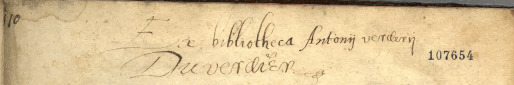
Signature of: antoine du verdier